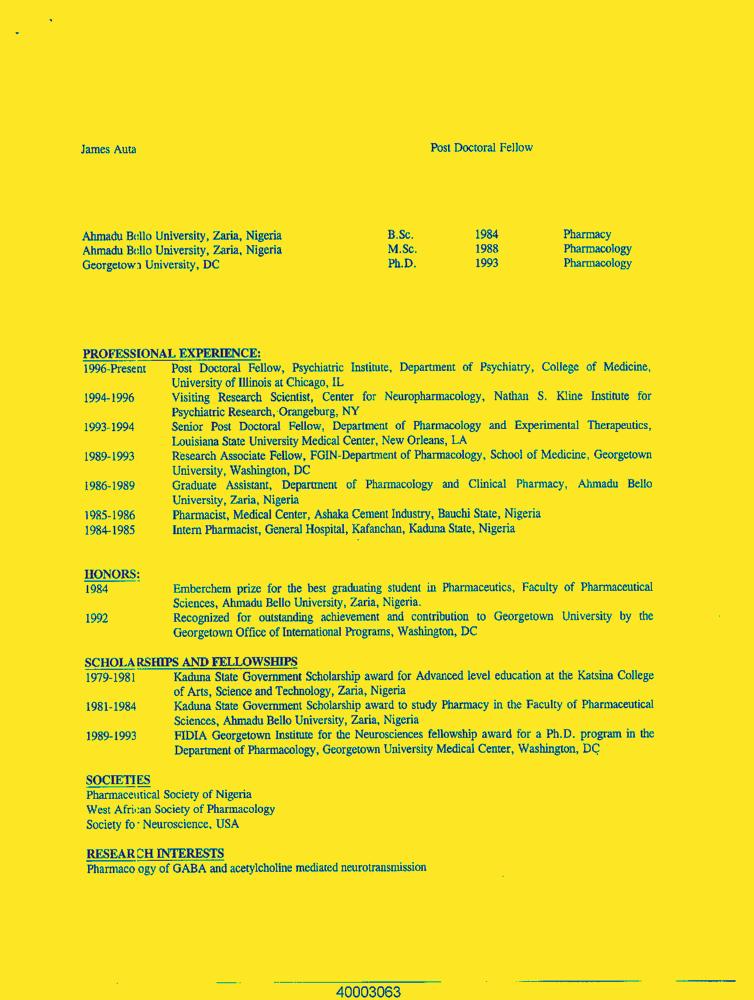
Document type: Resume-Doc